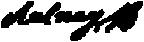
Signature of: charles de menou d aulnay